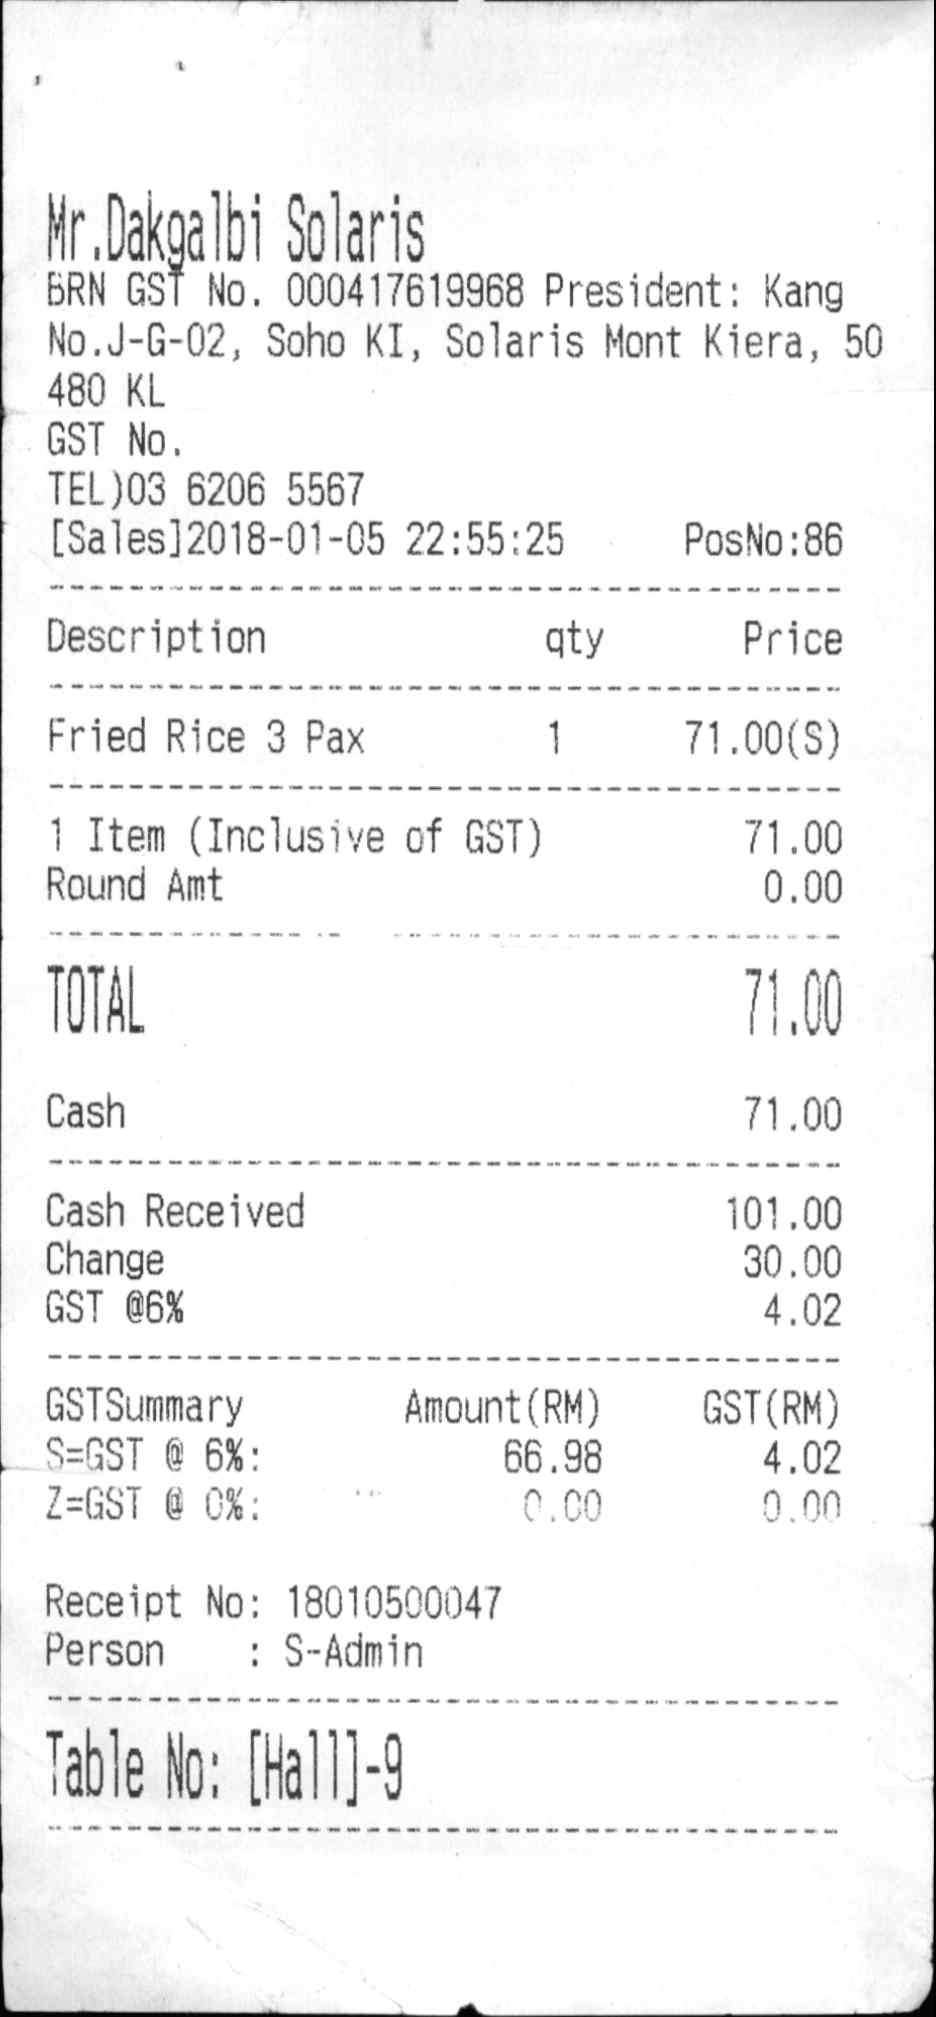
MR . DAKGALBI SOLARIS
BRN GST NO . 000417619968
PRESIDENT : KANG
NO . J-G-02, SOHO KI, SOLARIS MONT KIERA, 50
480 KL
GST NO .
TEL)03 6206 5567
[SALES] 2018-01-05 22:55:25
POSNO : 86
DESCRIPTION
FRIED RICE 3 PAX
QTY
1
PRICE
71.00 (S)
1 ITEM (INCLUSIVE OF GST)
ROUND AMT
71.00
0.00
TOTAL
CASH
71.00
71.00
CASH RECEIVED
CHANGE
GST @6%
101.00
30.00
4.02
GSTSUMMARY
S=GST @ 6% :
Z=GST @ 0% :
AMOUNT (RM)
66.98
0.00
GST (RM)
4.02
0.00
RECEIPT NO : 18010500047
PERSON
: S-ADMIN
TABLE NO: [HALL]-9